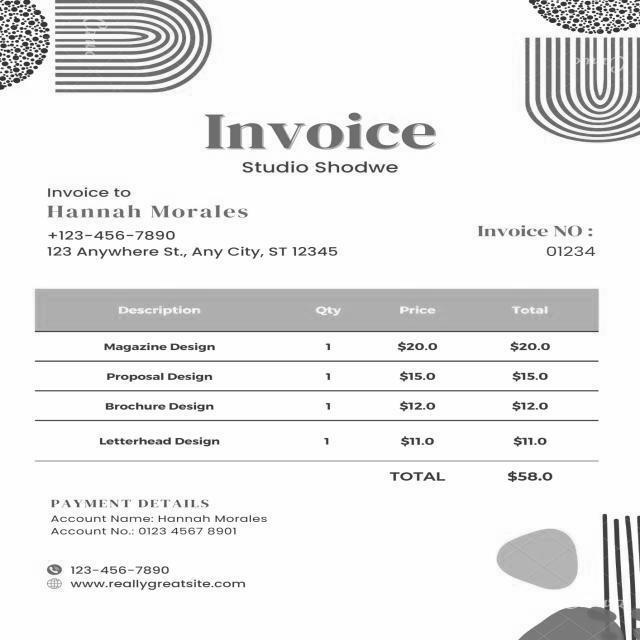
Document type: Invoice